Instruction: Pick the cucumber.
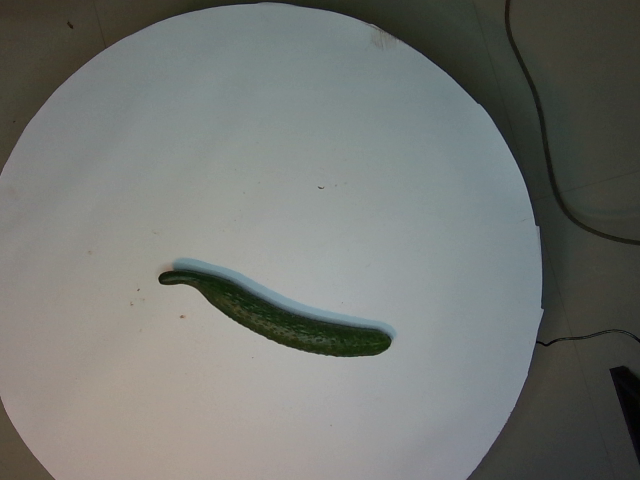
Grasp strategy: vertical